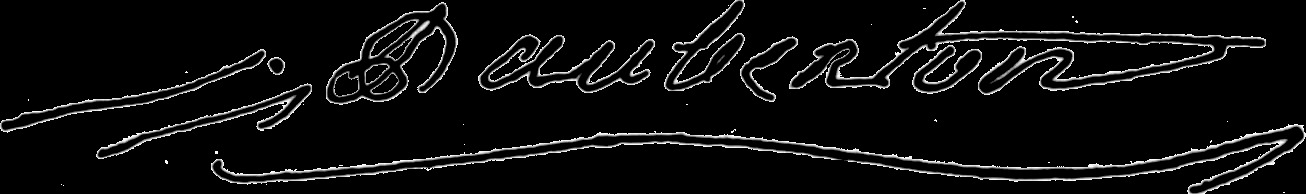
Signature of: louis jean marie daubenton